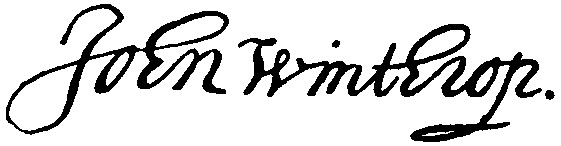
Signature of: john winthrop the younger